Patient: Female, age 68
A 68-year-old female experienced four episodes of hemoptysis (more than 400 mL/48 hours). She had a history of pulmonary tuberculosis that was diagnosed about 50 years prior and had underwent embolization of both bronchial arteries and multiple systemic collaterals due to recurrent hemoptysis (seven times) over the five years prior to presentation. Serial chest radiographs and CT showed severe destructive changes with bronchiectasis and cavitary lesions at the left lung.
Because bronchial or systemic arteries causing hemoptysis were not found, right and left coronary angiographies were performed. The coronary angiography revealed two CBFs from both coronary arteries (sinoatrial nodal artery from right coronary artery and distal left circumflex arterial branch) to the left upper and lower lung as well as a massive pulmonary artery shunt (Fig. 3). After careful selection of CBFs as far from the coronary arterial branches as possible with a microcatheter, an embolization was performed with PVA particles and small amounts of Gelfoam particles, resulting in no visible residual hypervascularization or pulmonary artery shunt. The patient was asymptomatic without hemoptysis, but abnormal electrocardiography (EKG) (unusual P axis and short PR, probably junctional tachycardia) and increased cardiac enzyme (serum creatine kinase 375 IU/L, normal range 22-269; creatine kinase-MB 33.0 ng/mL, normal range 0.0-3.4; troponin-I 11.04 ng/mL, normal range 0.0-0.3) were noted the next day. Echocardiography showed normal left ventricular systolic function and EKG was normalized on the sixth day post-embolization. The patient was discharged without any symptoms.
Keywords: bronchial artery, coronary artery, embolization, hemoptysis, pulmonary tuberculosis
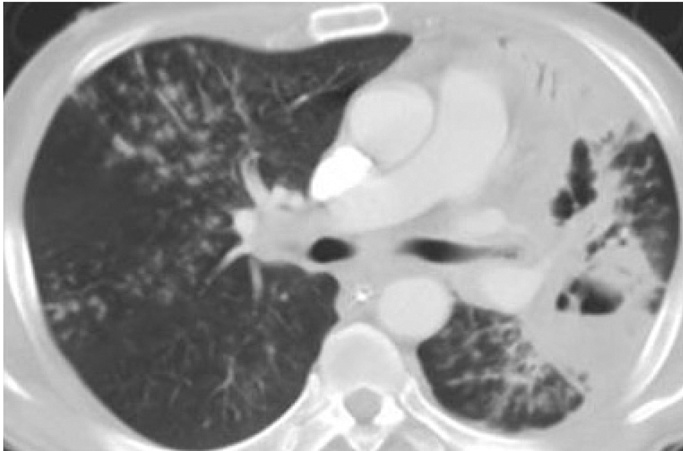
Image caption: Chest CT and angiographies of both coronary arteries in 68-year-old female, case 3. C, D. Early and late phases of right coronary angiography show enlarged coronary to bronchial artery fistula from proximal right coronary artery and massive pulmonary artery shunt (thick arrows).